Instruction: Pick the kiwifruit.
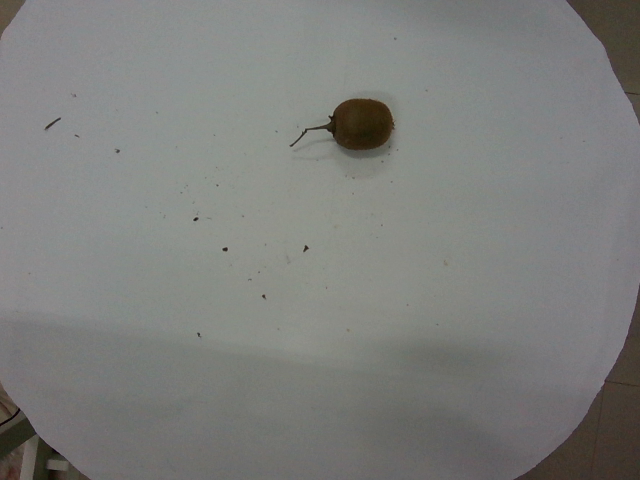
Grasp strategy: vertical